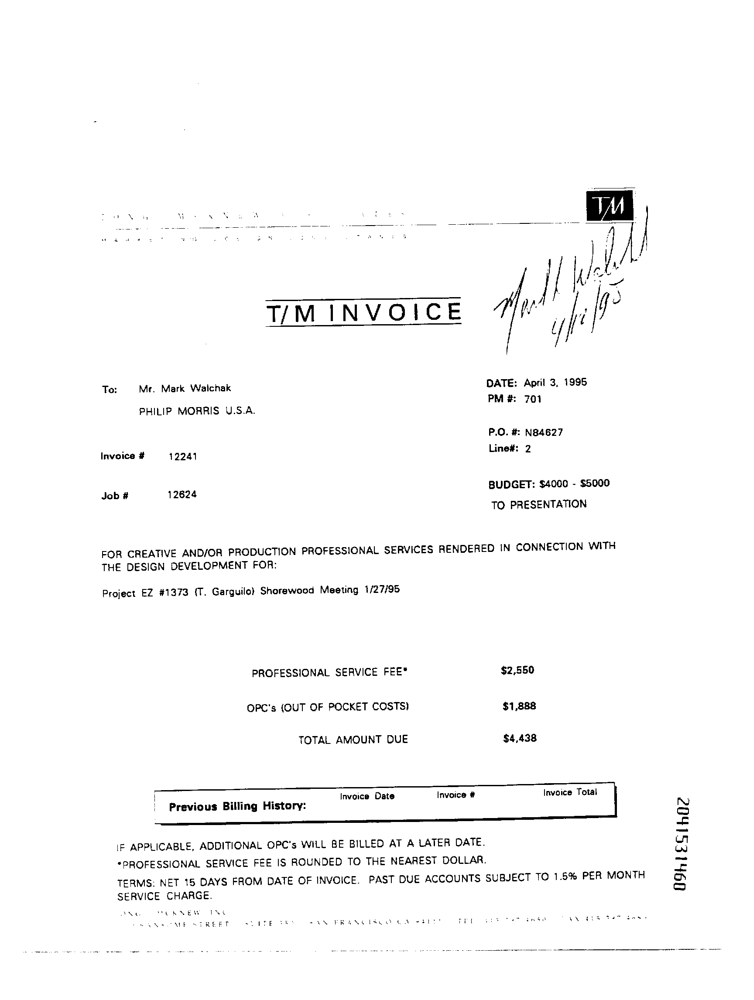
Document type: Invoice